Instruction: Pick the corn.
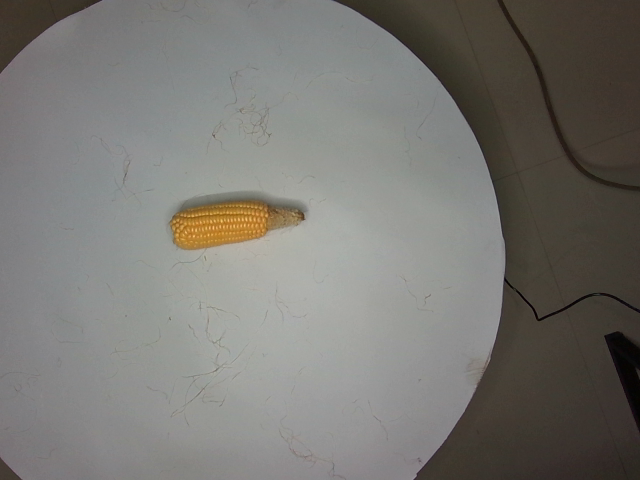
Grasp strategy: vertical